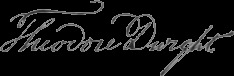
Signature of: theodore dwight